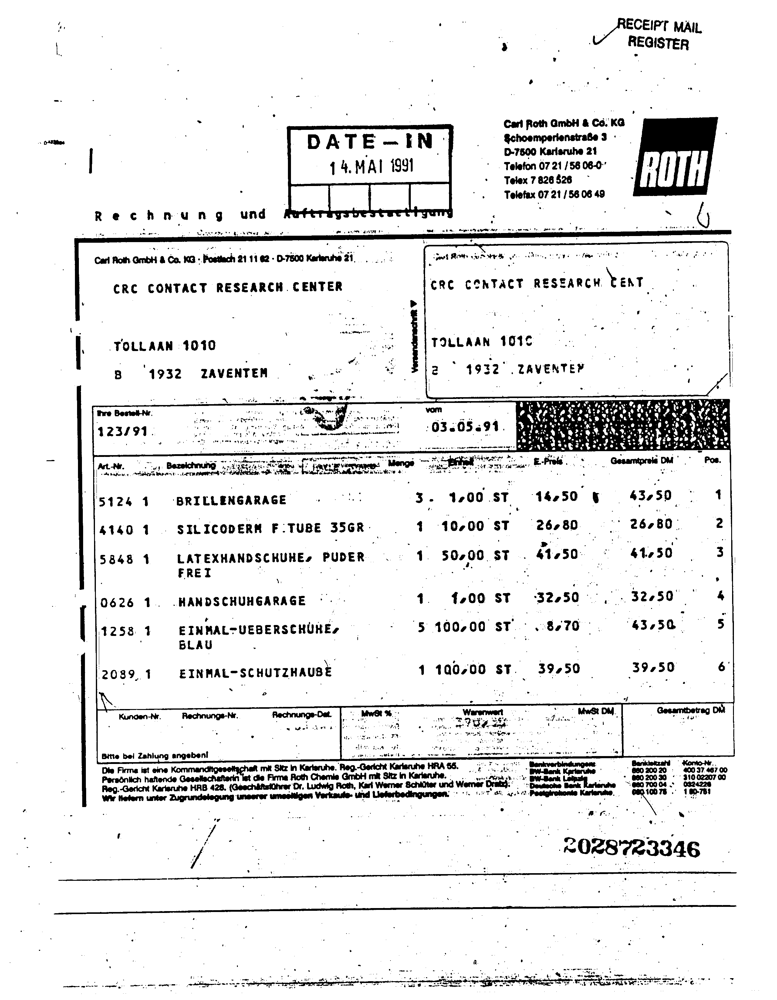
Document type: Invoice